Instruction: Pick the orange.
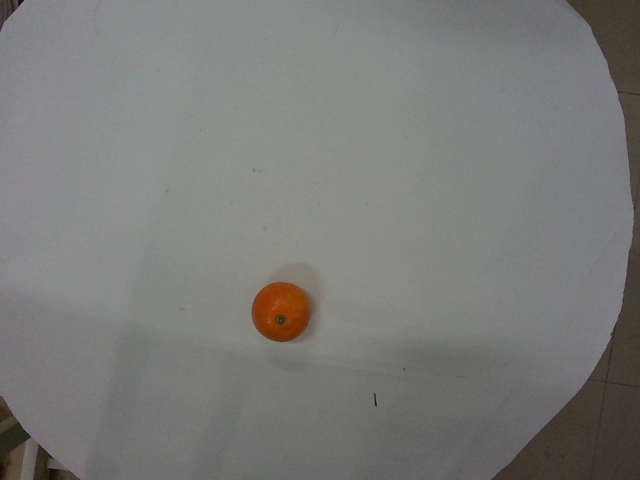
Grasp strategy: vertical